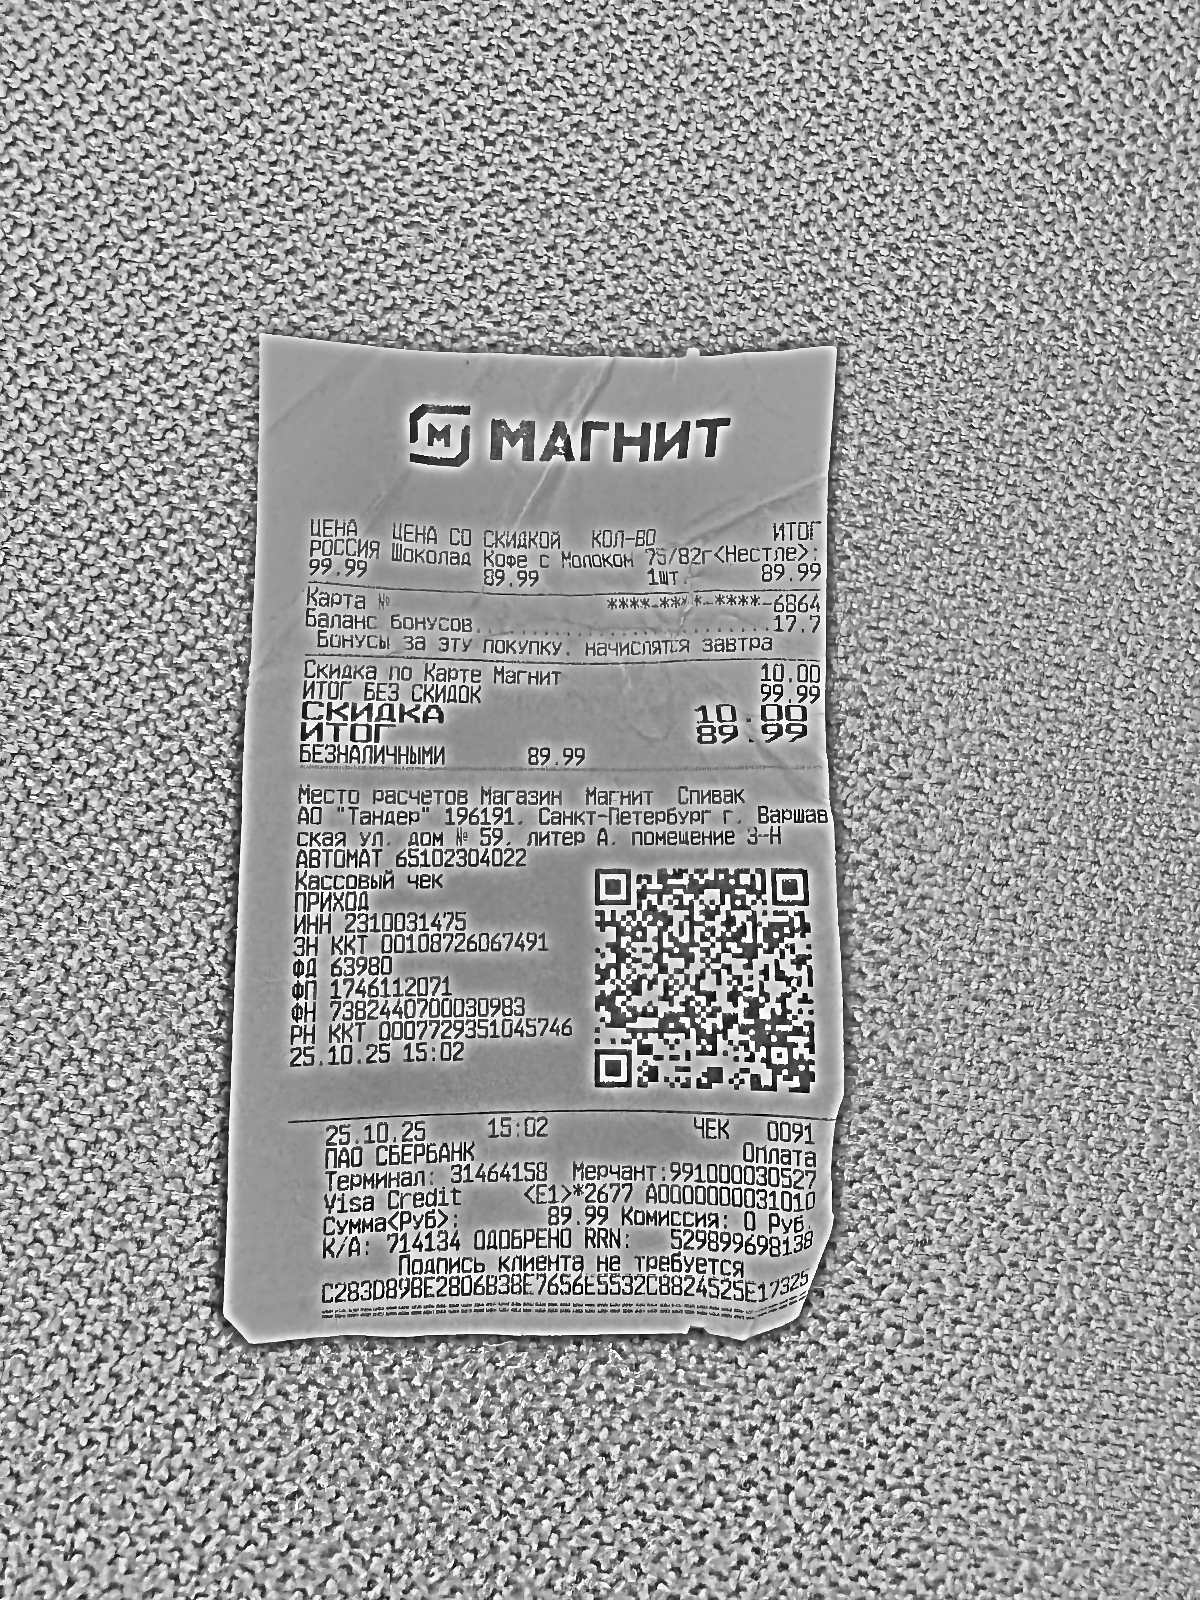
Продавец: АО "Тандер"
ИНН: 2310031475
Дата: 25.10.25
Товары: РОССИЯ Шоколад Кофе с Молоком 75/82г <Нестле>
Количество: 1
Цена: 99.99
Сумма: 89.99
Итого: 89.99